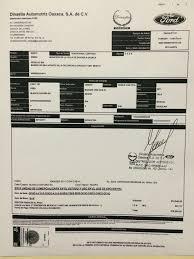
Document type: Invoice